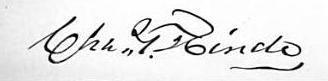
Signature of: charles t hinde